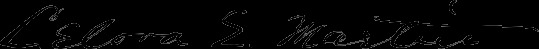
Signature of: celora e martin